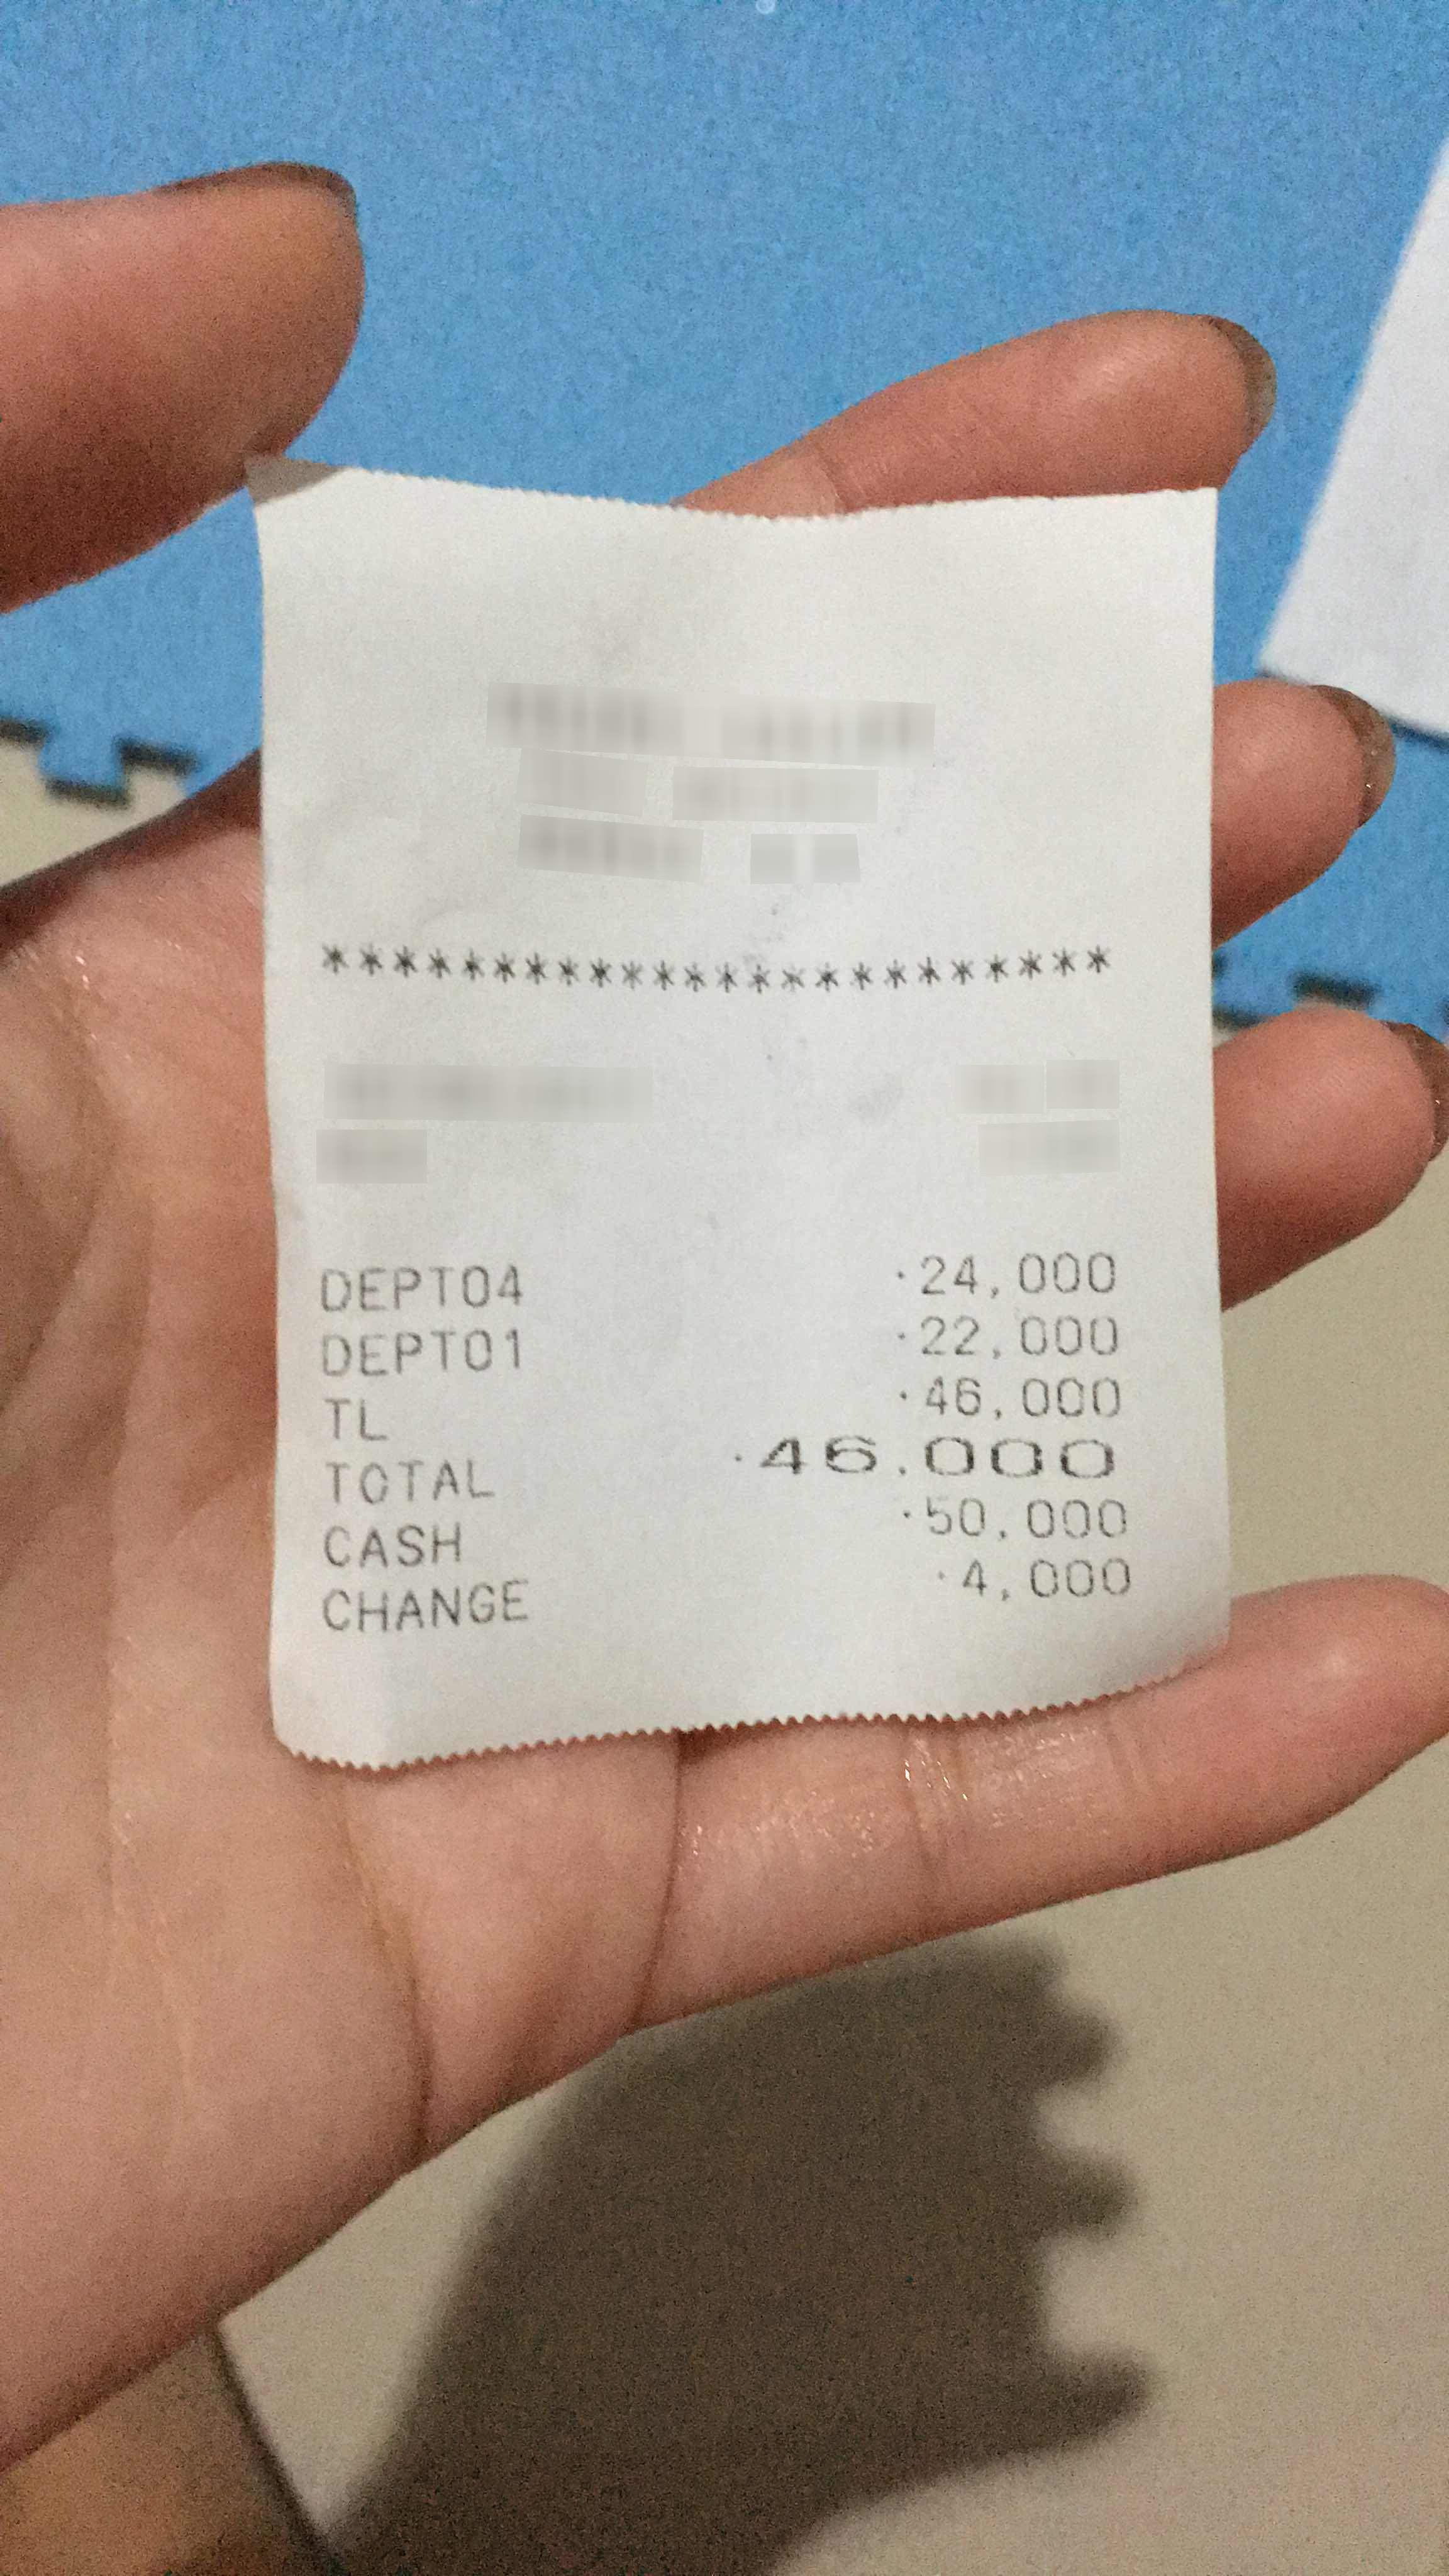
Number of items: 2
Subtotal: 46,000
Total: 46,000
OCR text regions:
text: DEPT04
text: 24,000
text: DEPT01
text: 22,000
text: TL
text: 46,000
text: TOTAL
text: 46,000
text: CASH
text: 50,000
text: CHANGE
text: 4,000